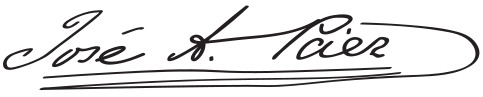
Signature of: josé antonio páez